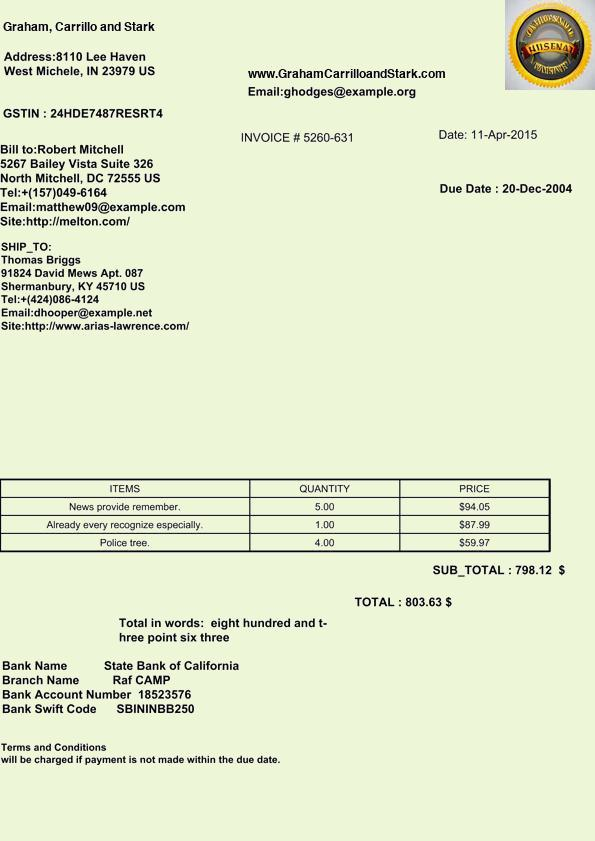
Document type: Invoice